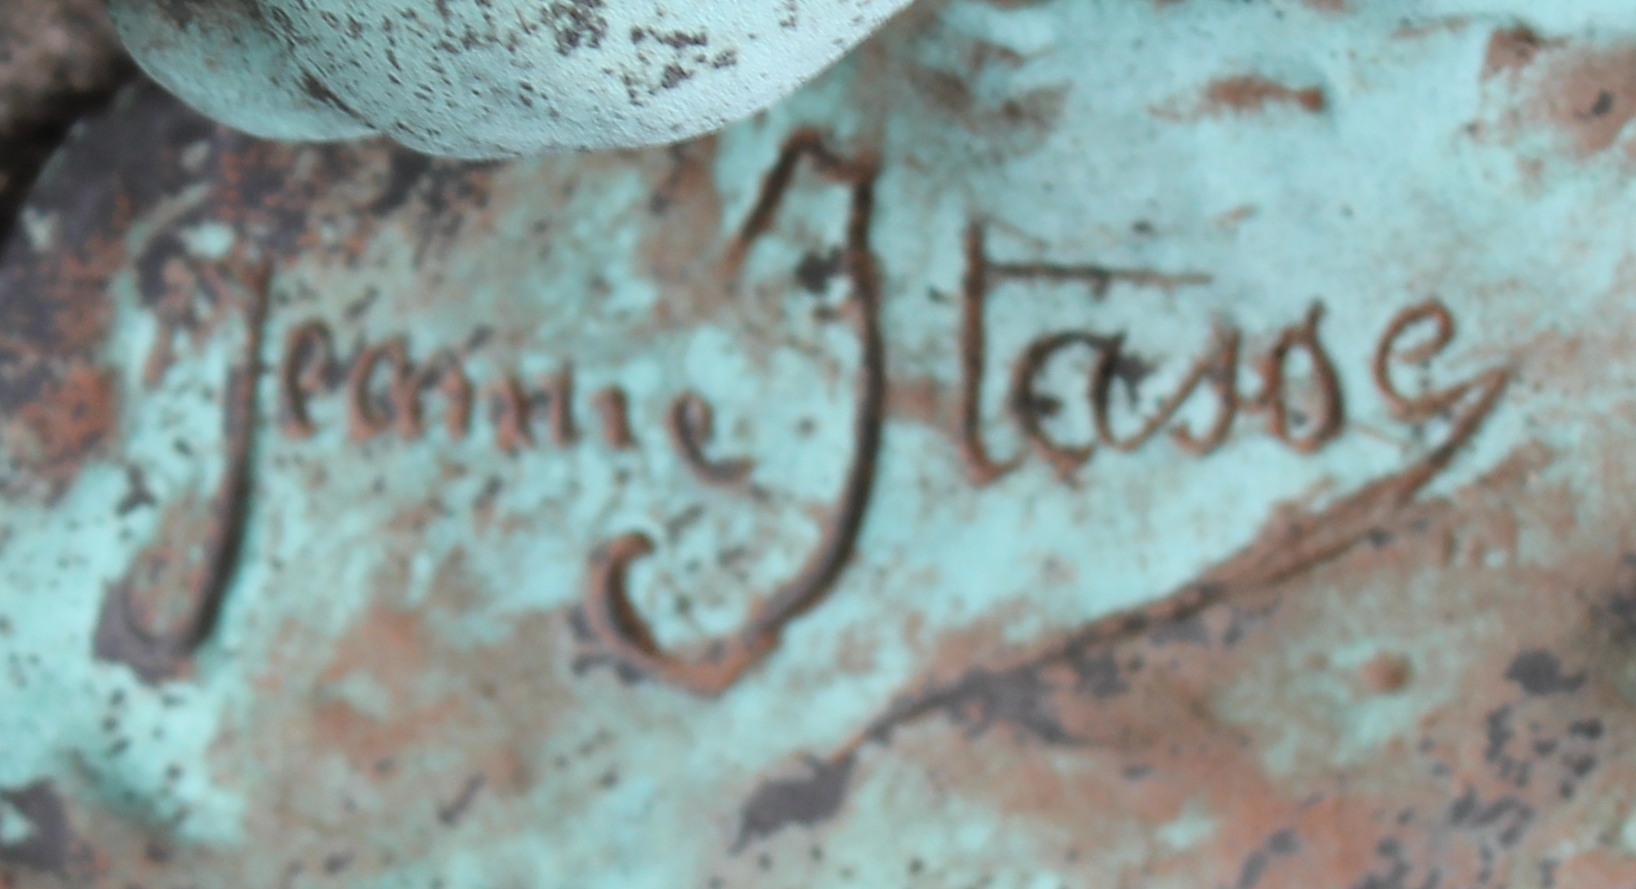
Signature of: jeanne itasse